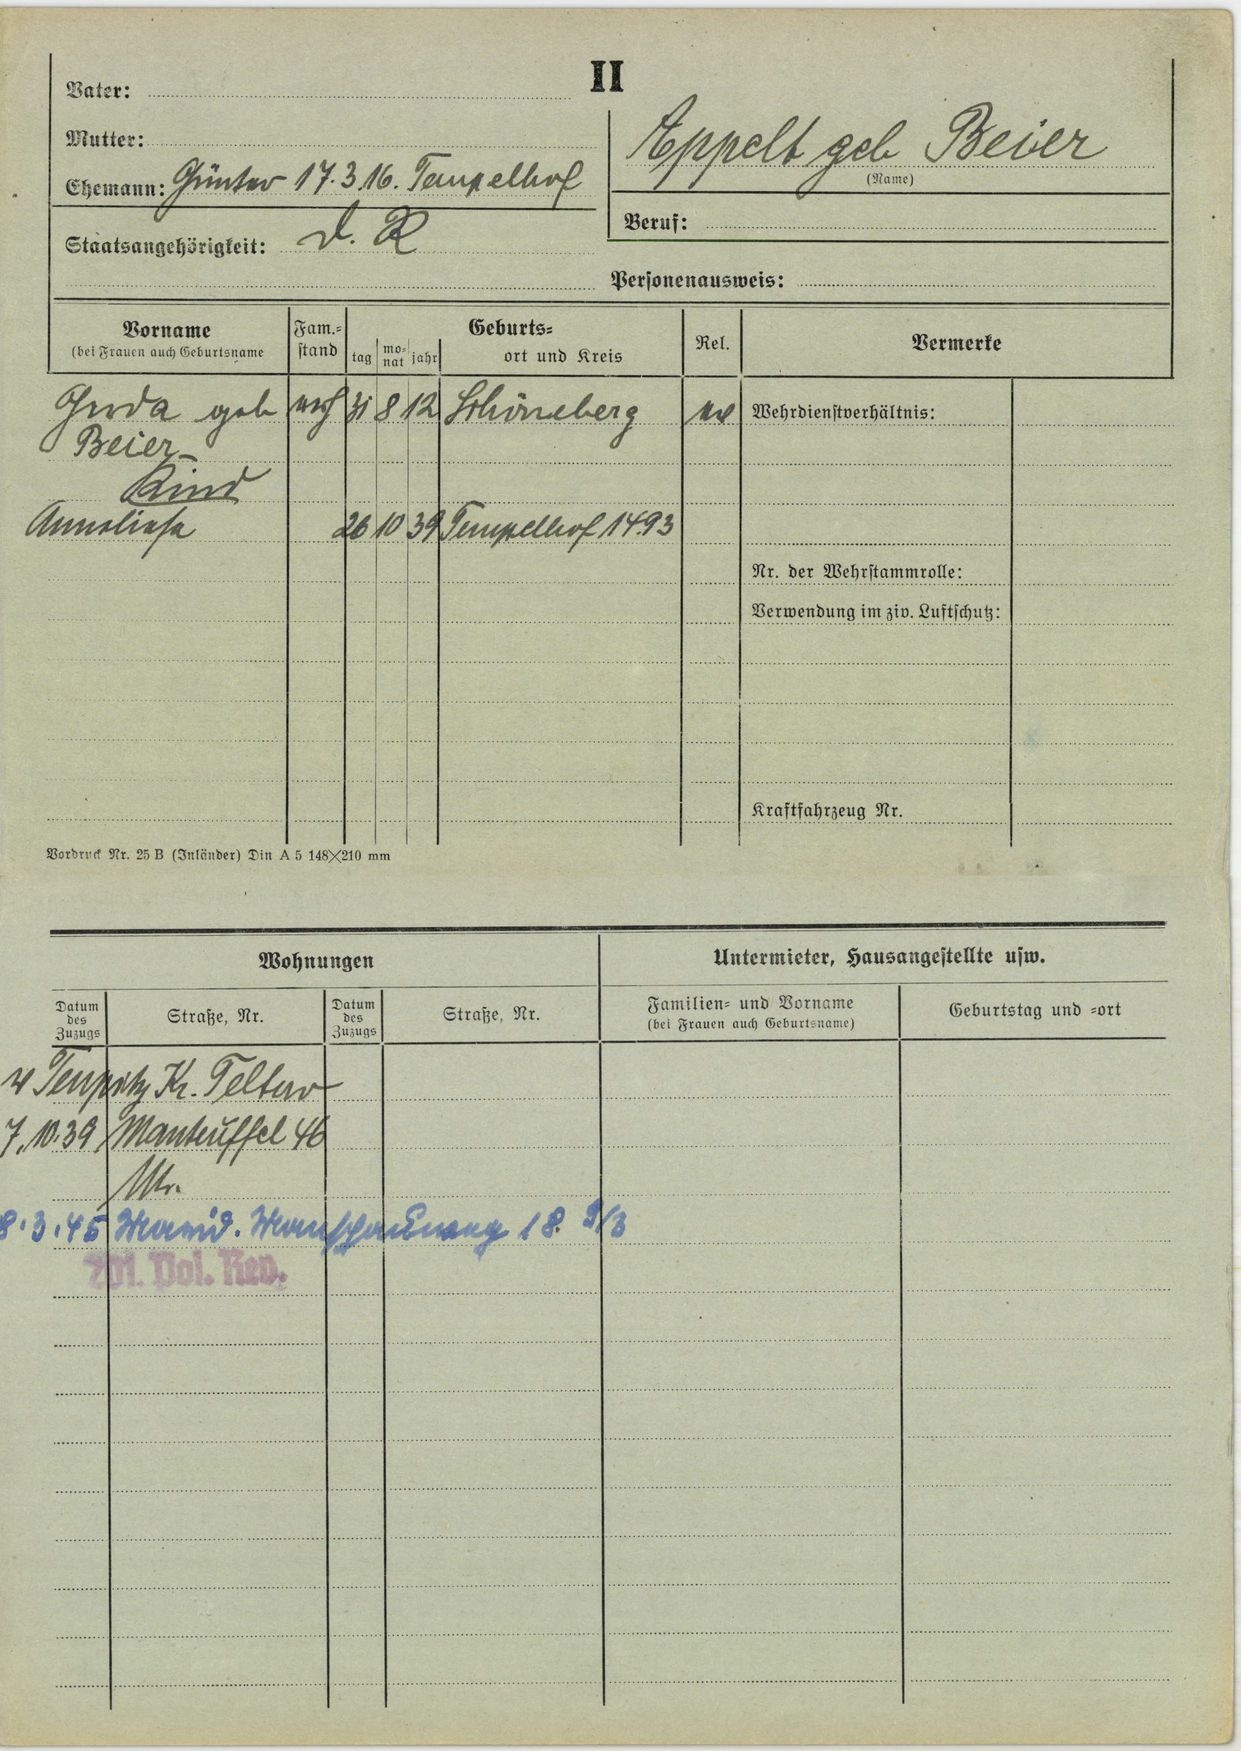
Appelt geb. Beier